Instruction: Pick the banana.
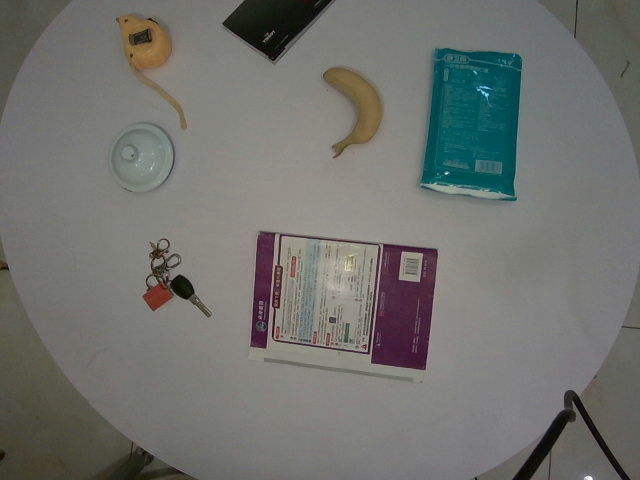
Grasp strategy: vertical